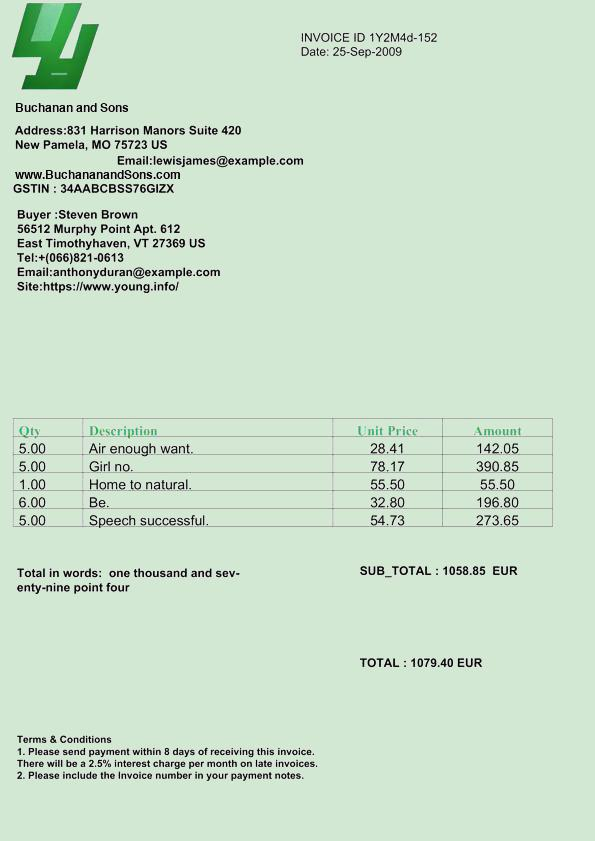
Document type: Invoice